Question: How is the history relevant to the case?
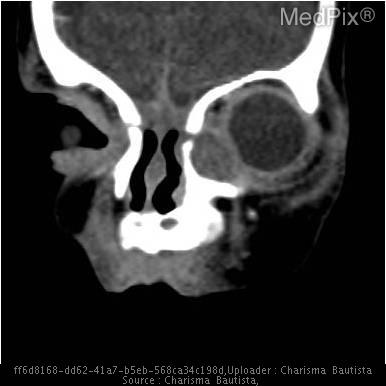
Answer: The patient's history of A 4 month-old boy presents with left eye swelling for about 48hours that started with dark discoloration on left lower lid. No history of trauma. is key in understanding the case.